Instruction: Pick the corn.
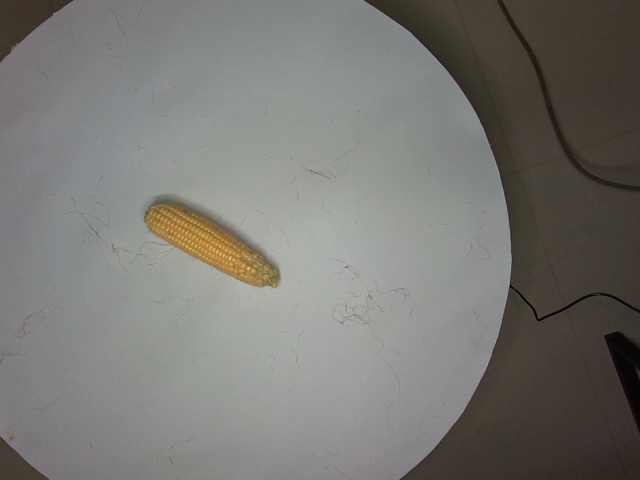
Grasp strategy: vertical